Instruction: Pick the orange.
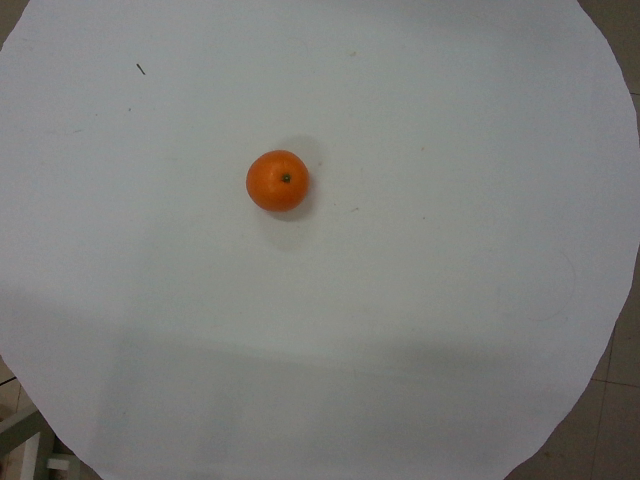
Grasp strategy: vertical